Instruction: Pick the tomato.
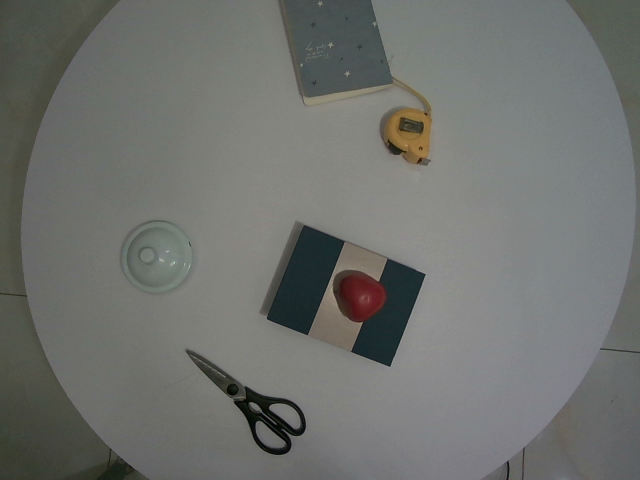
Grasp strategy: vertical